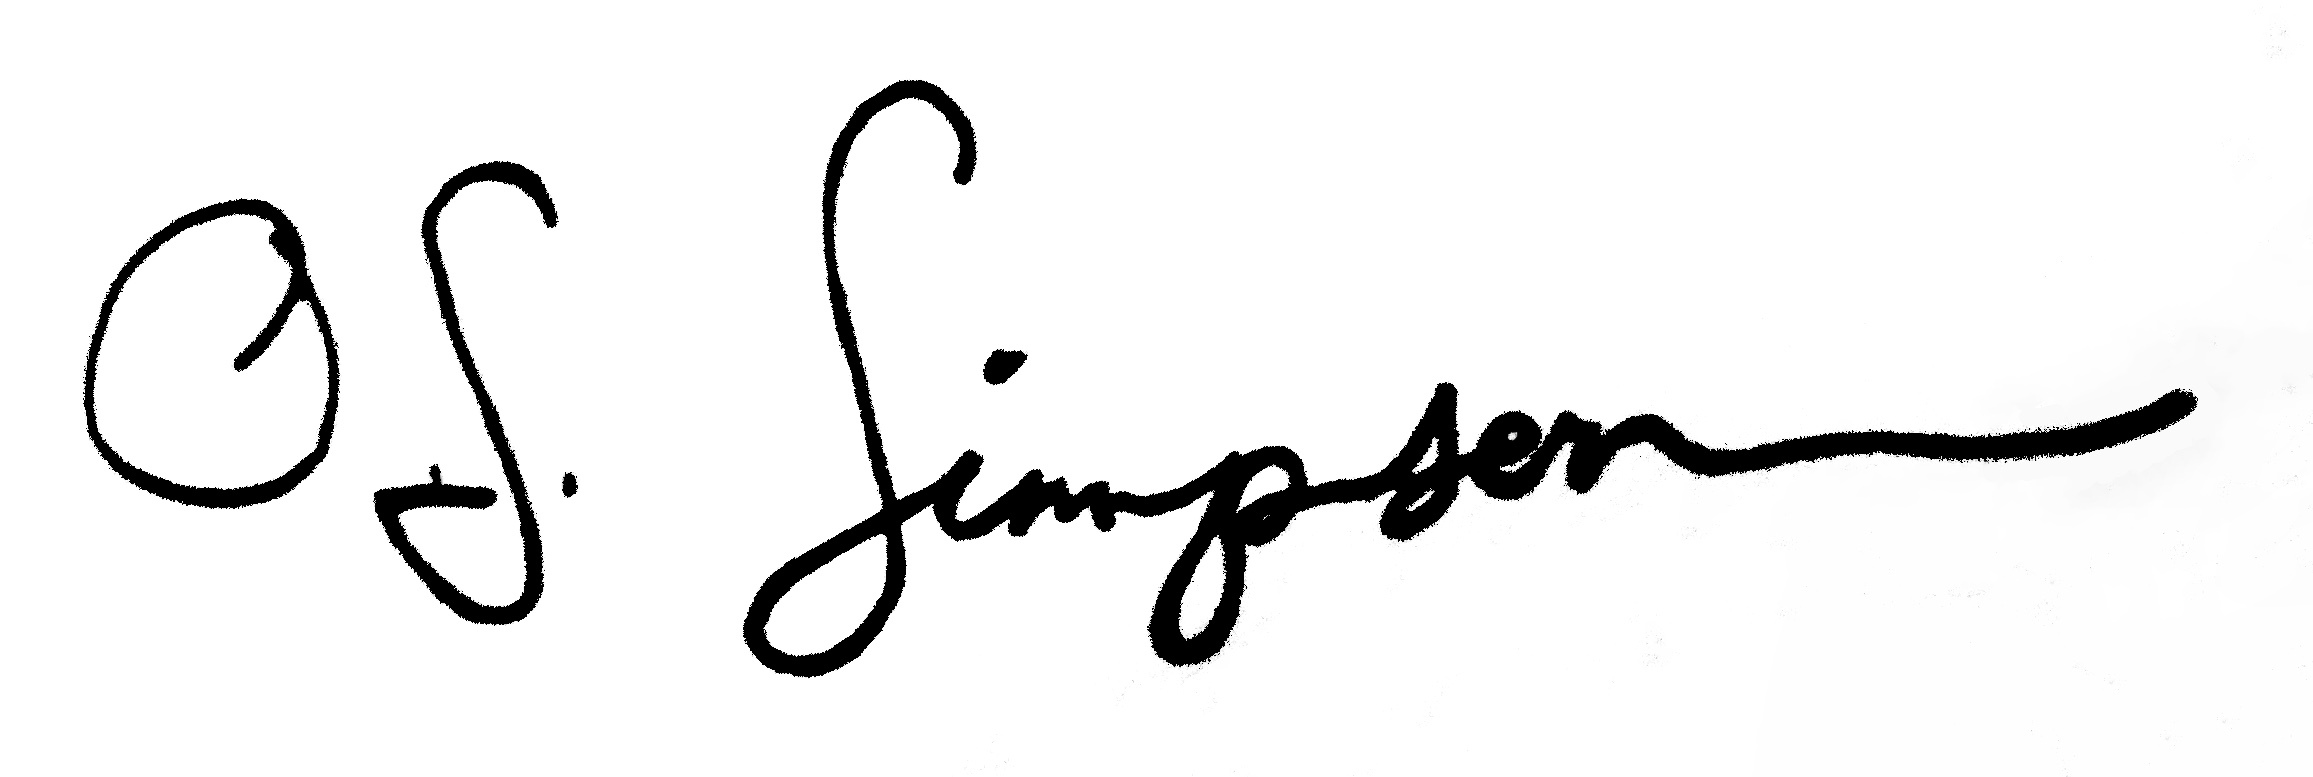
Signature of: o j simpson